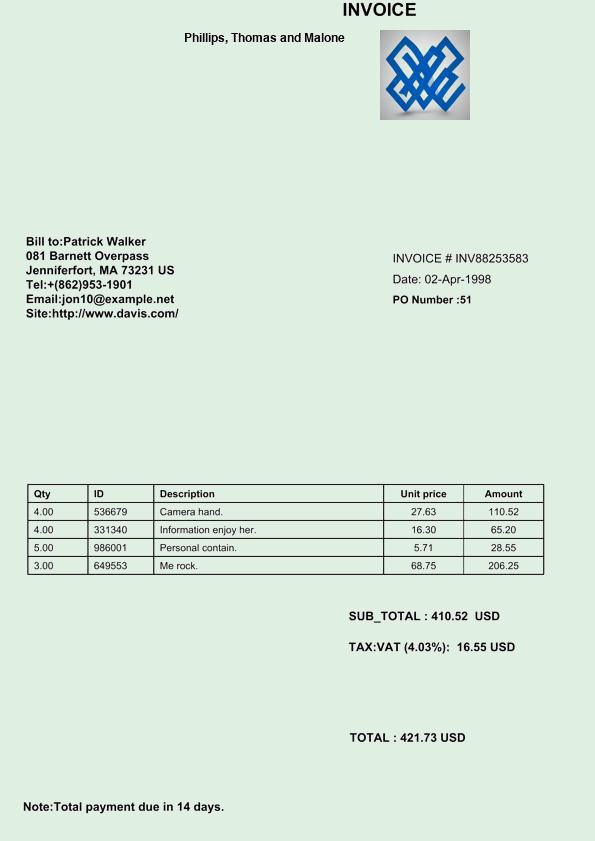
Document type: Invoice